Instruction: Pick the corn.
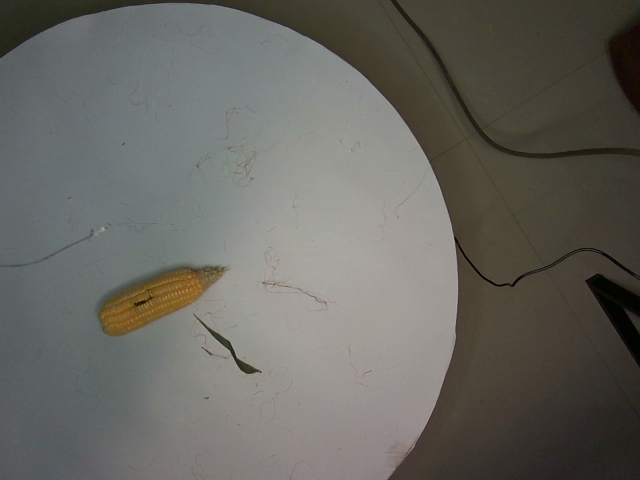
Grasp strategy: vertical